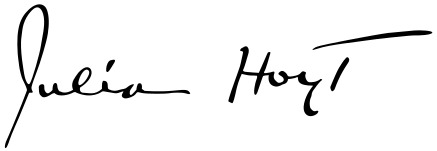
Signature of: julia hoyt